Question: What are the imaging findings?
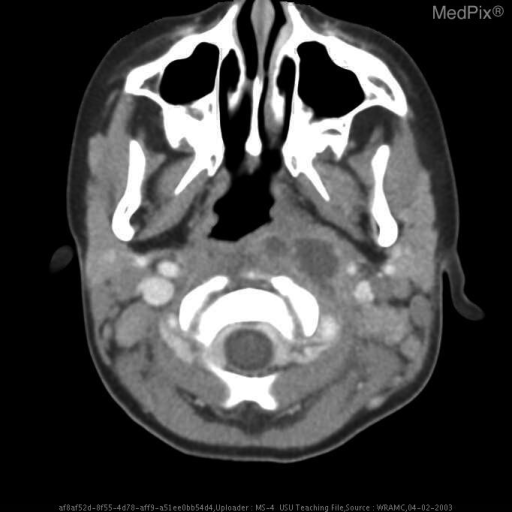
Answer: The imaging shows The is an irregularly margined fluid collection in left lateral retropharyngeal space measuring 1.3 x 2.7 cm at its level of greatest area in the axial plane. Although the slice thickness is not noted the lesion extends from the nasopharynx to the oropharynax and in all likelyhood inferiorly in the retropharyngeal space.  There is only minimal enchancement of the margin of the lesion. Irregularly margined fluid collection in left lateral retropharyngeal space measuring 1.3 x 2.7 cm in AP and transverse dimension.  Not well circumscribed or encapsulated..